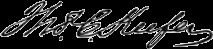
Signature of: thomas keefer